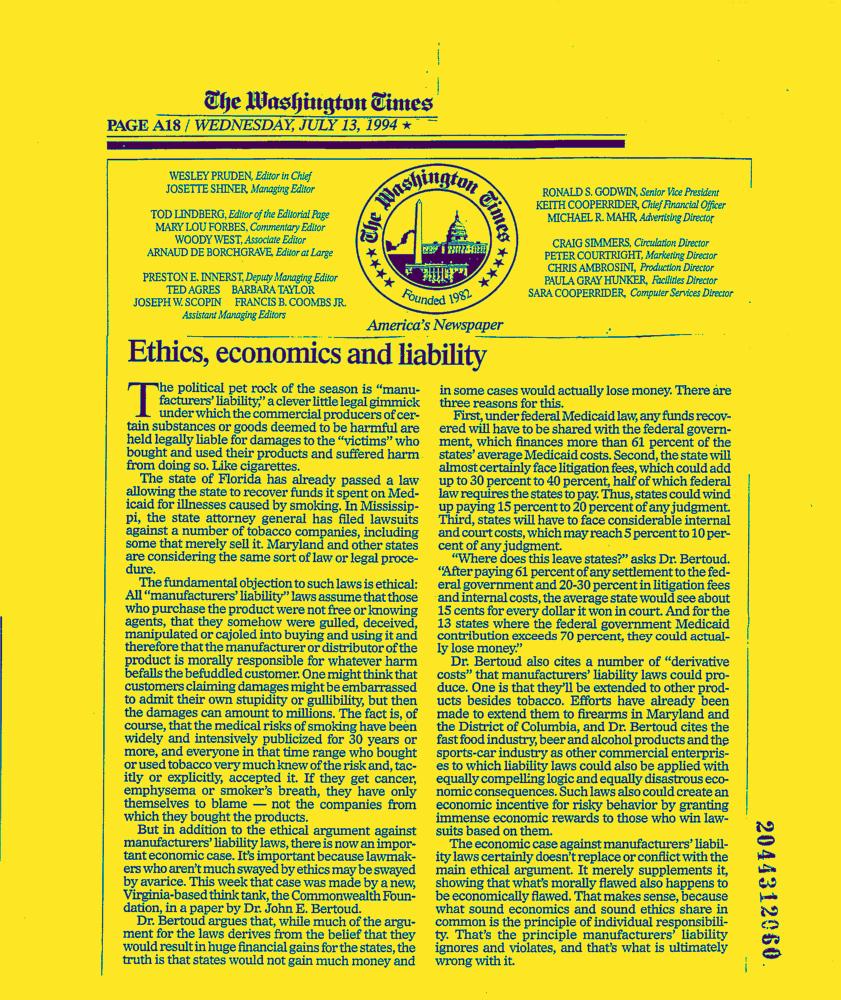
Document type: News-Article